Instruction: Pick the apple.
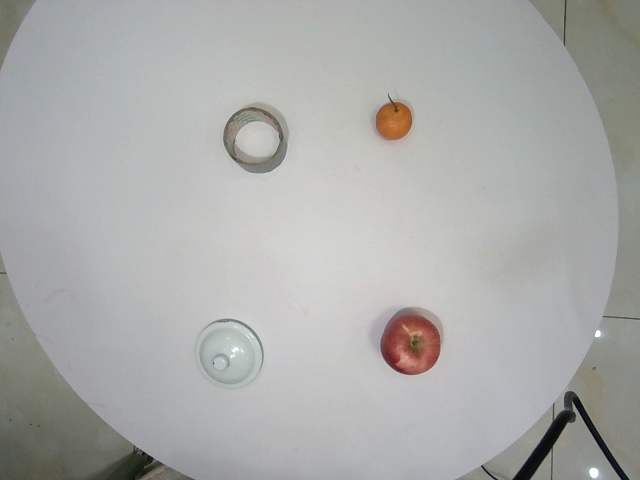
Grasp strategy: vertical